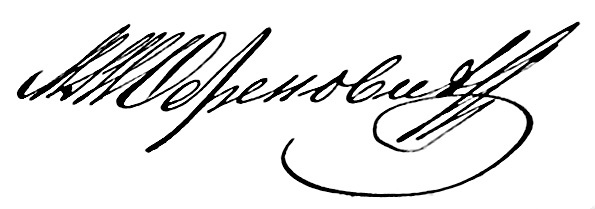
Signature of: mihailo obrenović iii